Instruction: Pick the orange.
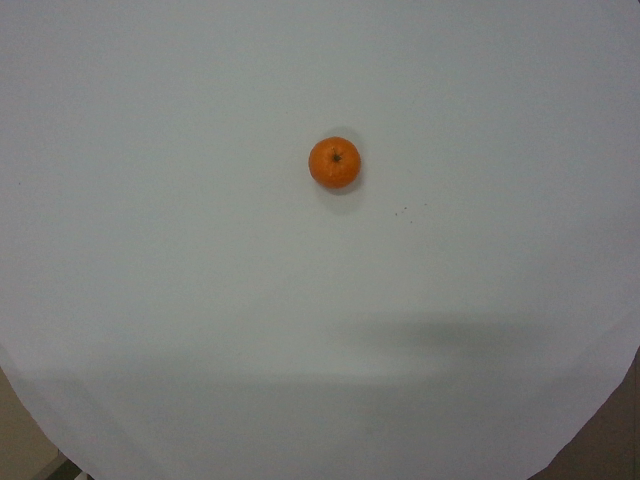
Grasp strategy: vertical